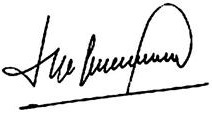
Signature of: jorge capitanich